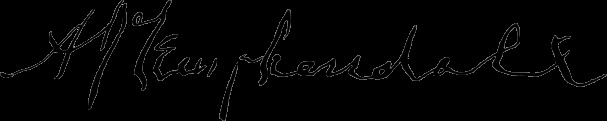
Signature of: andrew j kuykendall